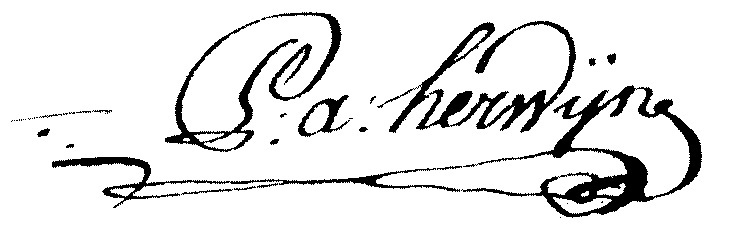
Signature of: pierre antoine herwyn de nevèle